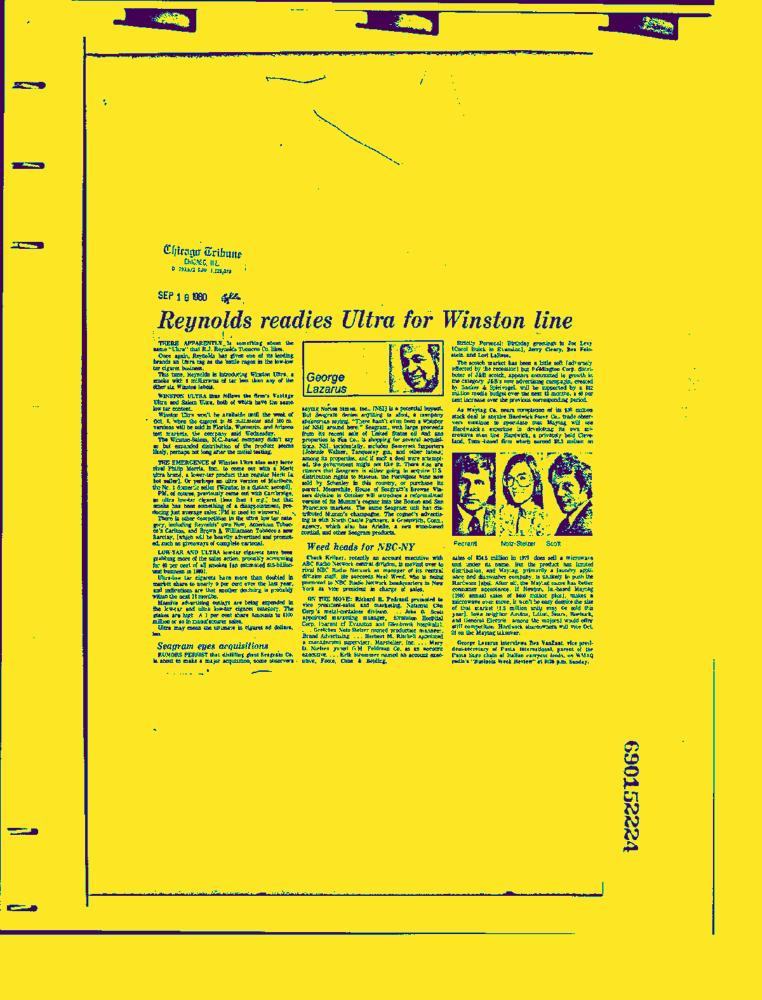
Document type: News-Article